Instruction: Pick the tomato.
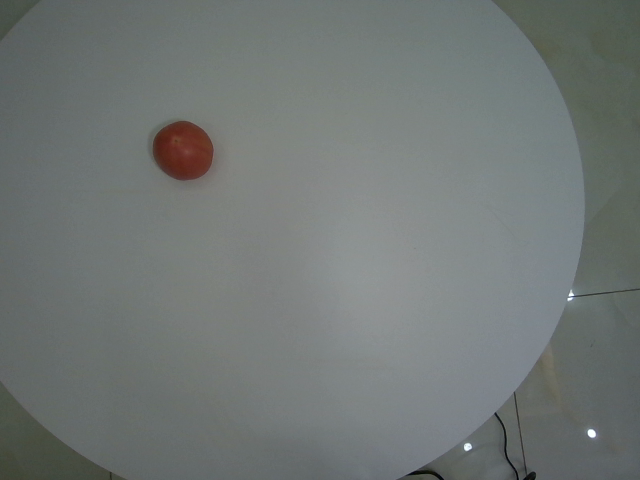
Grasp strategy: vertical